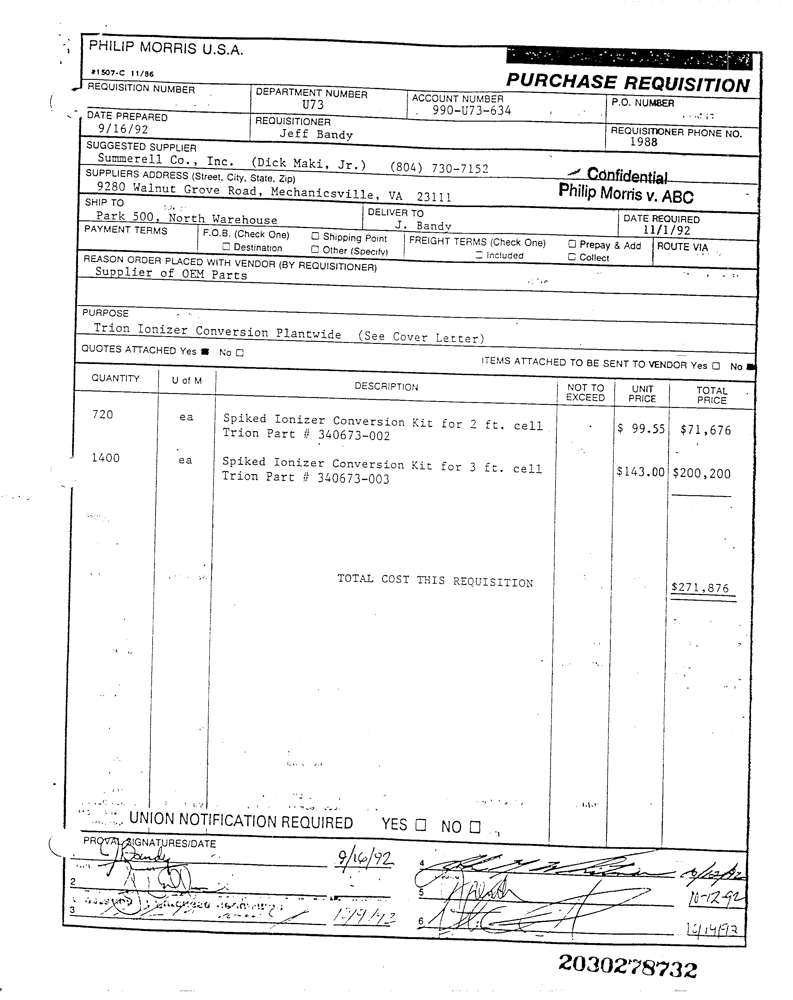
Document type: Invoice